Question: What jurisdiction, city, or county is the document associated with?
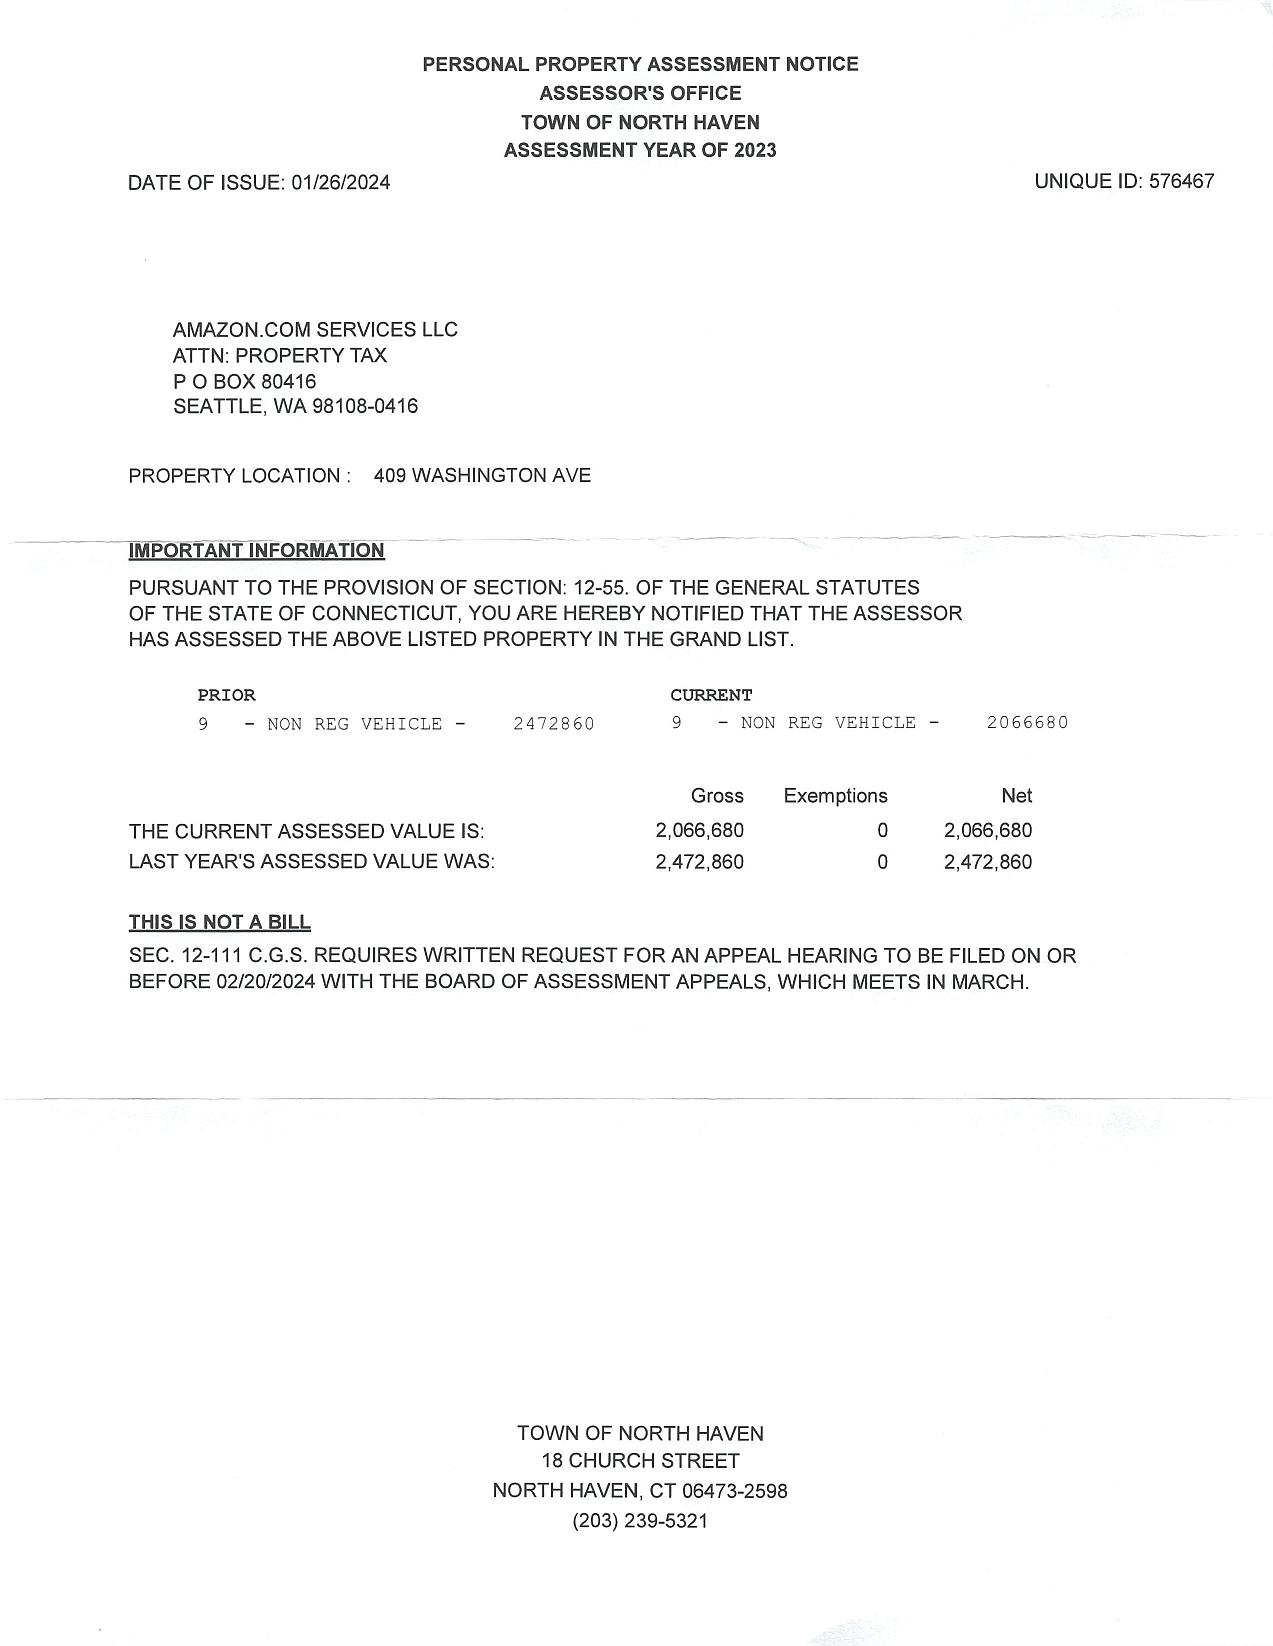
Answer: "Town of North Haven"